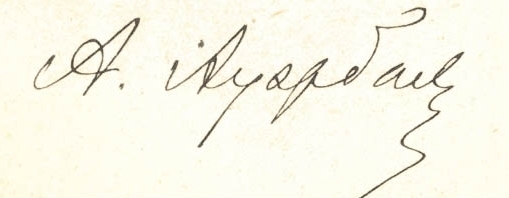
Signature of: alexander auerbach